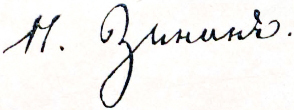
Signature of: nikolay zinin